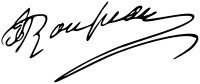
Signature of: jean jacques rousseau